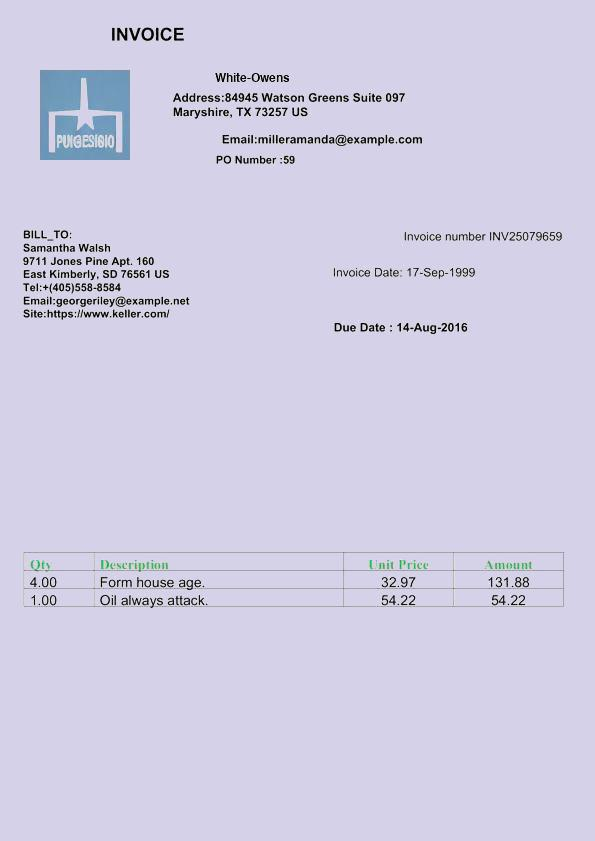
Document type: Invoice